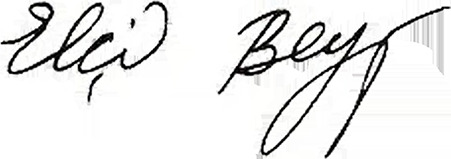
Signature of: abulfaz elchibey